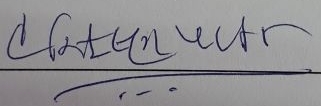
Signature of: harikrishna pathak